Question: Describe the condition in detail:
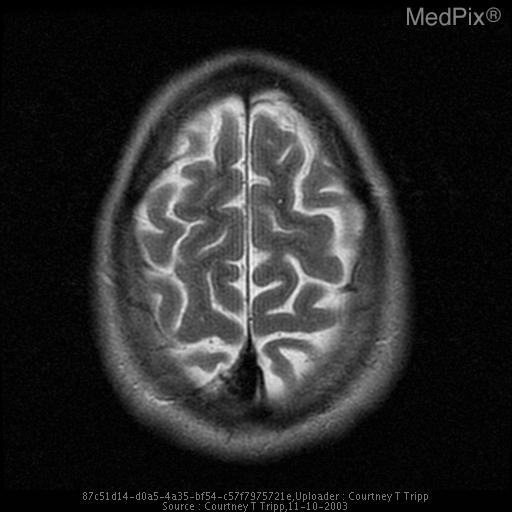
Answer: The disease is discussed as: Arteriovenous Malformation:
Arteriovenous malformations consist of feeding arteries that are dilated with a cluster of entangled vascular loops.  Blood flows preferentially through the AVM therefore depriving other areas of the brain of blood flow.  This steal phenomenon can produce neurological symptoms, seizures, and parenchymal loss.  This increase in blood flow also can produce aneurysms.  The location of the AVMs is 80-85% in the cerebral hemispheres and 10-15% in the posterior fossa.

Clinical Presentation:
Arteriovenous malformations are usually congenital developmental anomalies, but are frequently asymptomatic until 30 to 40 years of age.  Approximately 25% of these patients hemorrhage by age 15 and 80-90% of the patients are symptomatic by age 50.  Symptoms include seizure and headaches.

Pathology:
Arteriovenous malformations consist of feeding arteries that are dilated with a cluster of entangled vascular loops.  Blood flows preferentially through the AVM therefore depriving other areas of the brain of blood flow.  This steal phenomenon can produce neurological symptoms, seizures, and parenchymal loss.  This increase in blood flow also can produce aneurysms.  The location of the AVMs is 80-85% in the cerebral hemispheres and 10-15% in the posterior fossa.

Image Findings:
CT scans typically show tangled vessels in the parenchyma that are high density contrast.  These vessels are noted to have a serpentine configuration.  Curvilinear or speckled calcification may also be present.  MR scans show curvilinear flow voids secondary to fast flow seen on pulse sequences and dilated feeding arteries.  The appearance of the arteries vary due to flow rate, direction, pulse sequence, and the presence and age of the hemorrhage.  Gliosis and hemorrhages also appear on the MR images.  Often MRA images are used to diagnose the disease.  MR is more sensitive to the feeding arteries, the core or nidus, and the enlarged draining veins.

Differential Diagnosis:
Differential diagnosis includes vascular malformations.  If normal blood flow is present, capillary telangiectasis and developmental venous anomalies are commonly confused with AVM.  Capillary telangiectasis are lesions measuring approximately 3 cm in diameter and are typically found in the pons.  The majority of the lesions do not hemorrhage and are observed as nodular enhancements after contrast on T1WI.  Developmental venous anomalies are the most common cerebral vascular malformation.  These malformations rarely hemorrhage.  If hemorrhage is noted, it is most likely due to a coexisting cavernous angioma.  If the malformation is isolated, they appear to be composed of dilated medullary veins that form a large channel draining into cortical veins or subependymal veins.  If there is high blood flow, AV fistula shares similar characteristics with AVM.  AV fistula is an arterial dissection or laceration that spontaneously communicates with an adjacent vein or dural sinus.  These fistulas are commonly seen in the cavernous sinus, below the petrous temporal bone, and foramen magnum.

Treatment:
Depending on the size and location of the AVM, the treatment may include embolization, surgery, or radiation therapy.